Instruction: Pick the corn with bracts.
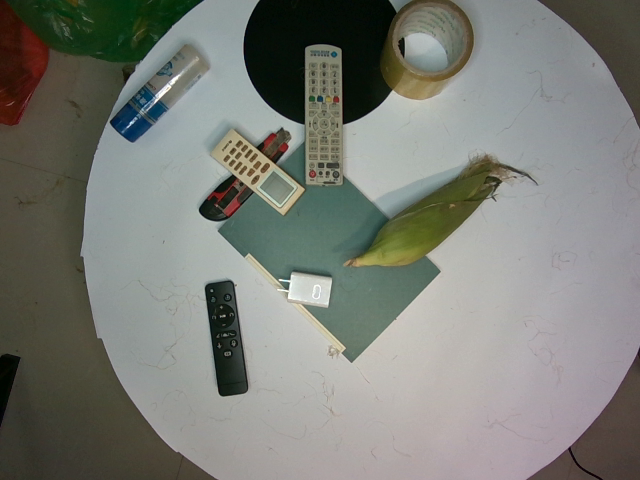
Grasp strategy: vertical